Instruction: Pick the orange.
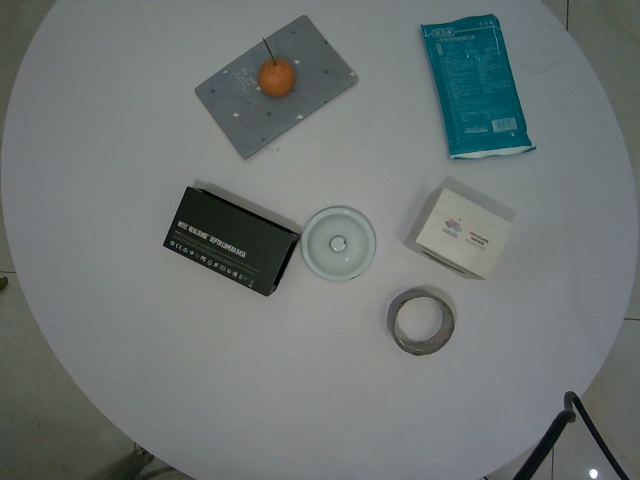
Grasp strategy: vertical